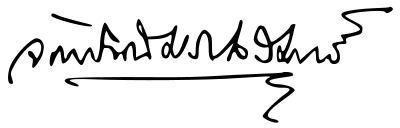
Signature of: luang chakkrapanisisinwisut wisut krairoek